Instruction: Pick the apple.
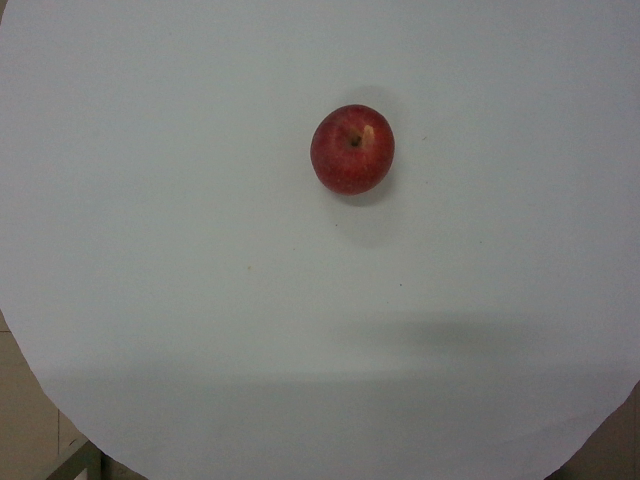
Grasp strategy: vertical